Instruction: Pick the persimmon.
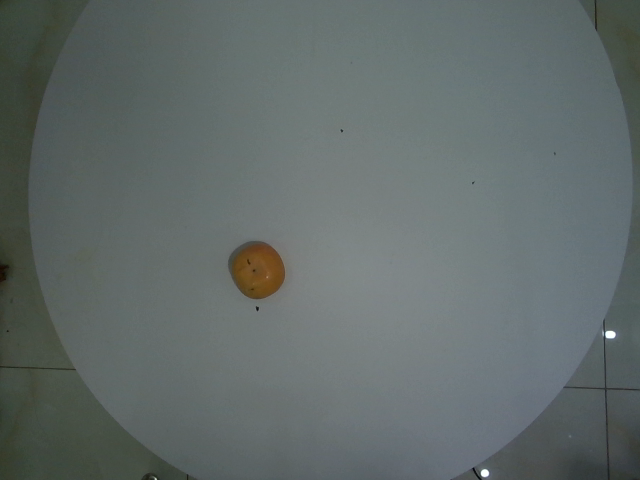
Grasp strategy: vertical